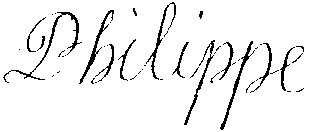
Signature of: philip v of spain